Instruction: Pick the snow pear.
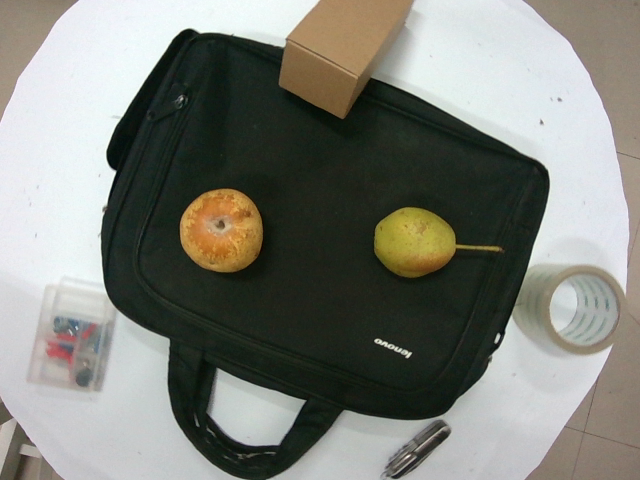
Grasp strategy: vertical